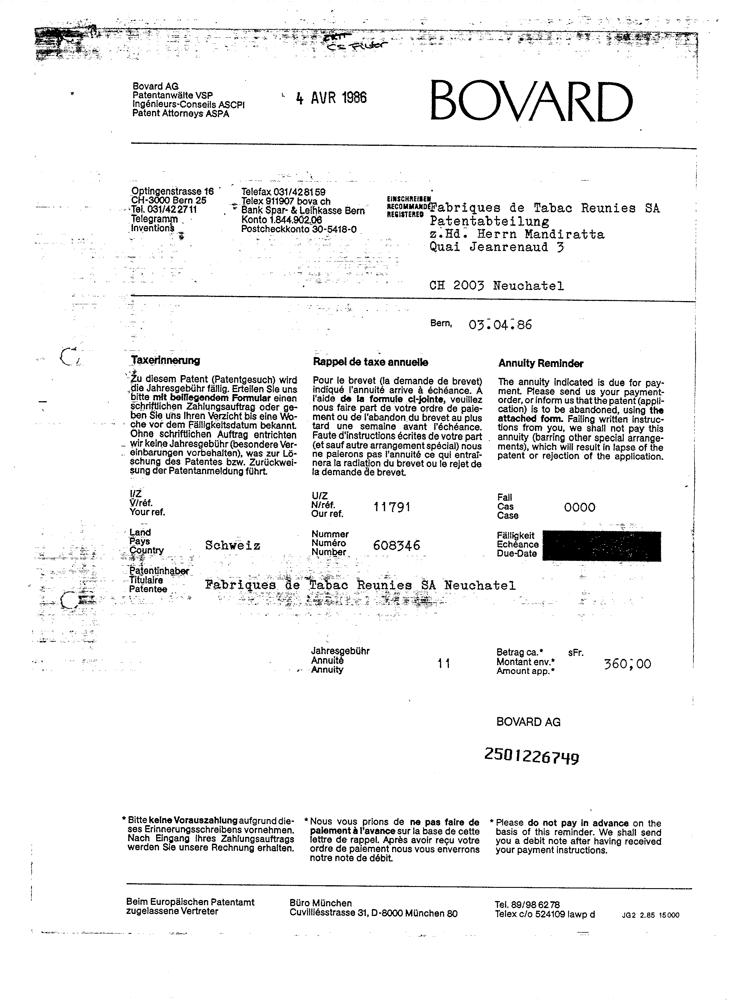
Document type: Invoice